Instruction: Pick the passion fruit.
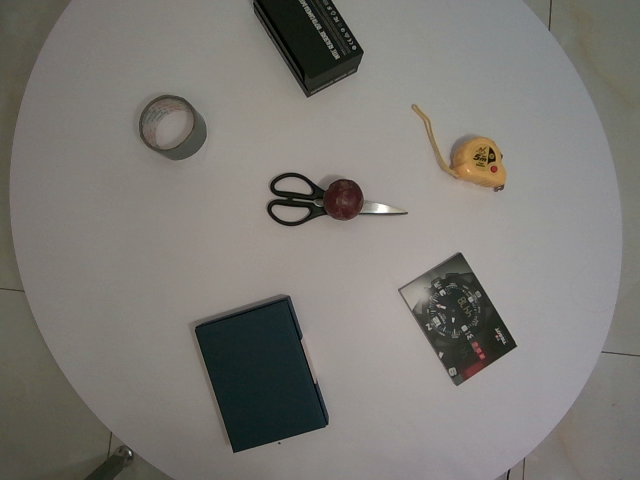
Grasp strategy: vertical